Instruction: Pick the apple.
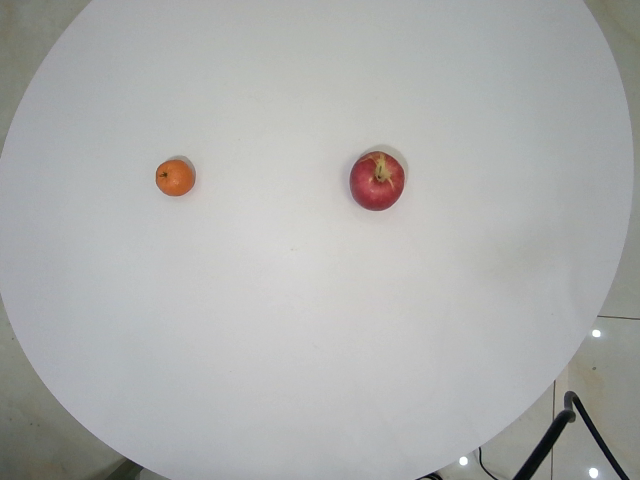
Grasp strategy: vertical